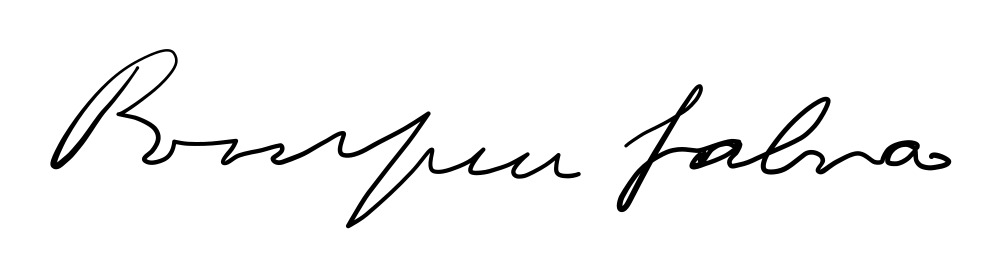
Signature of: pompeu fabra